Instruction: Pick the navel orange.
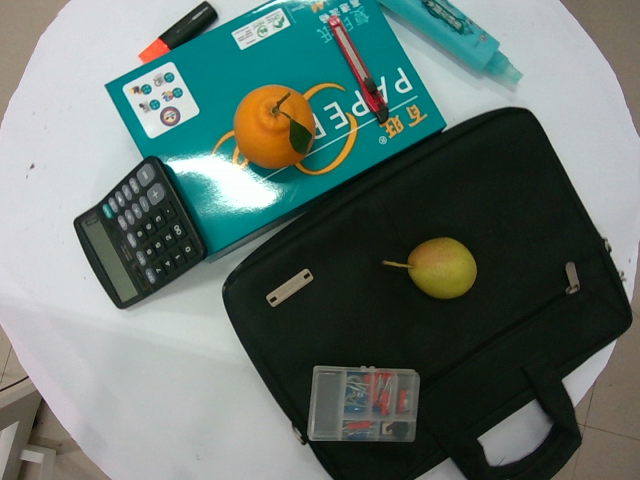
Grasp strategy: vertical